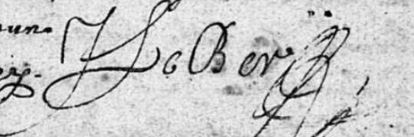
Signature of: jacques le ber